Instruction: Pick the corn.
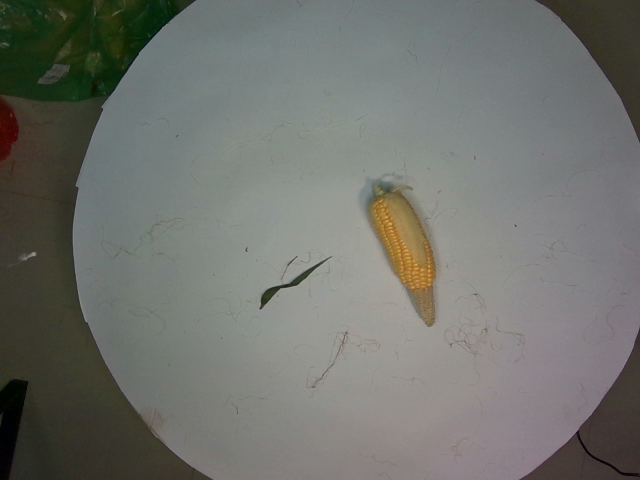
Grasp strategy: vertical